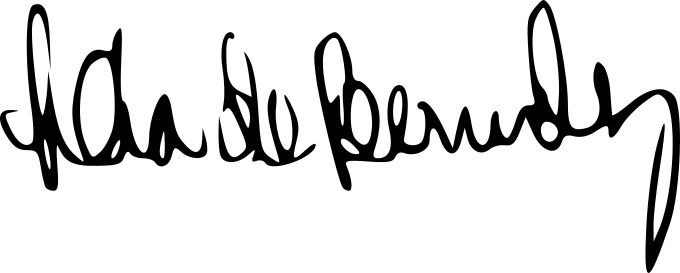
Signature of: lía bermúdez